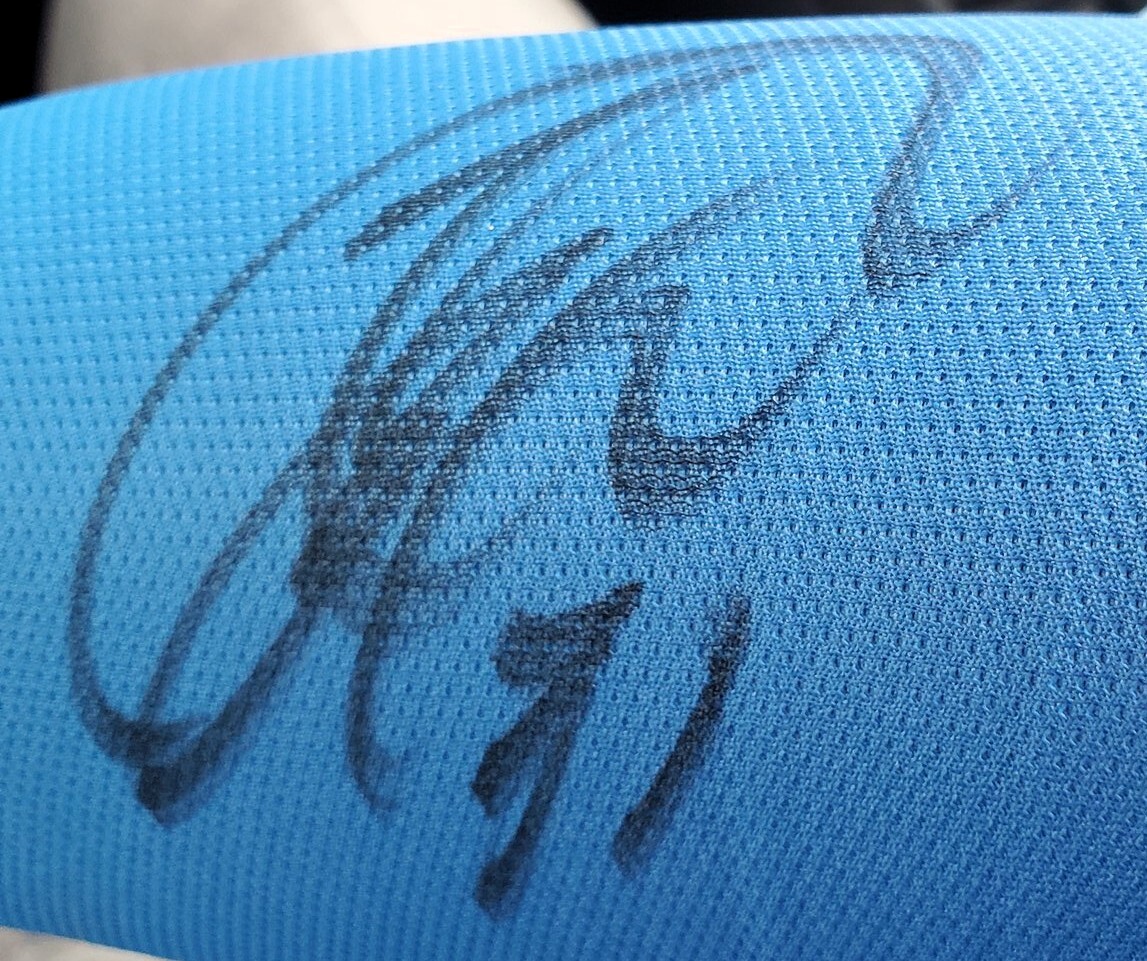
Signature of: kentaro kakoi